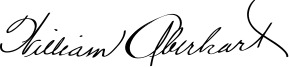
Signature of: william aberhart